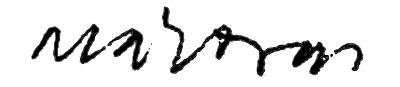
Signature of: imre makovecz